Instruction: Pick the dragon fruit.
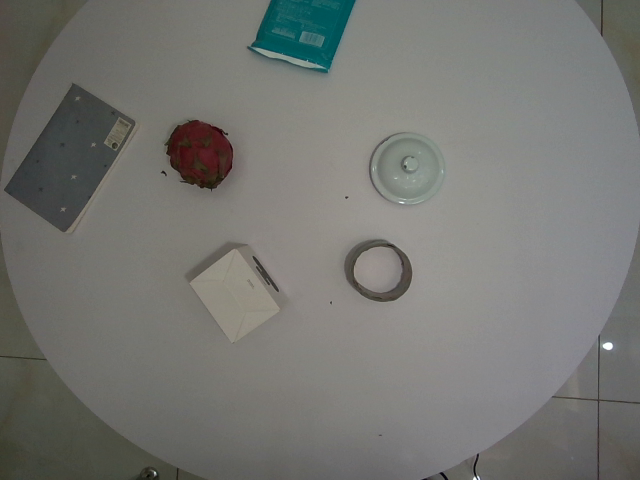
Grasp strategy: vertical